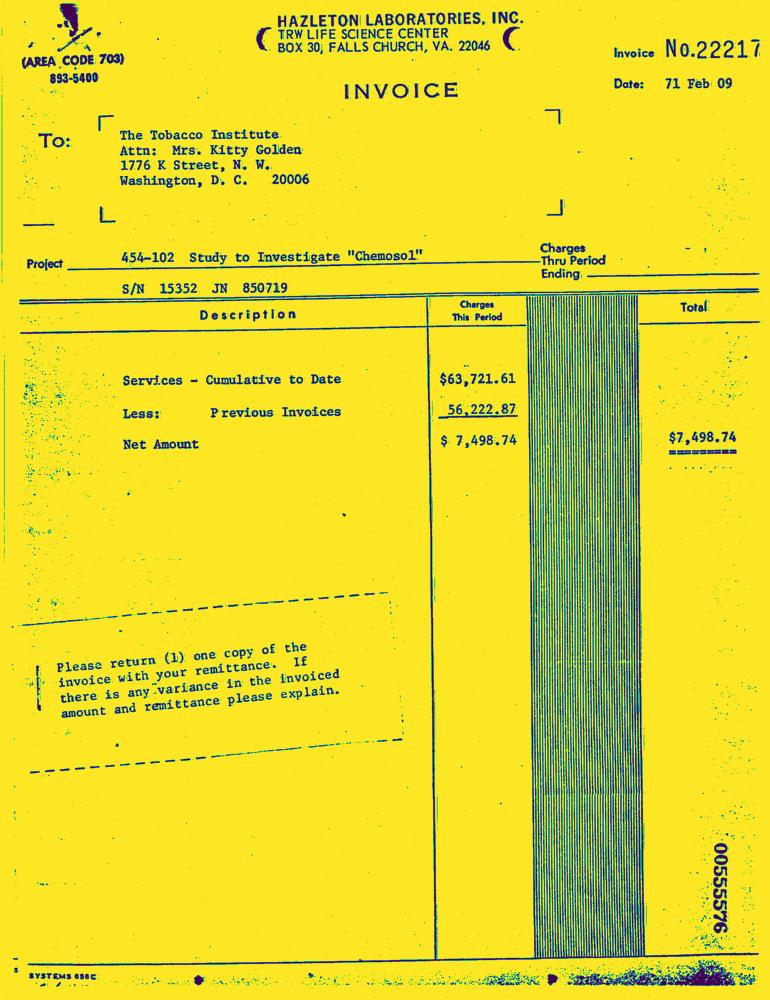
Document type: Invoice-Doc